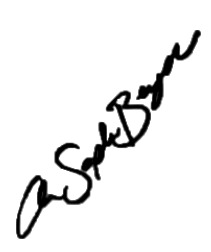
Signature of: anna sophia berglund